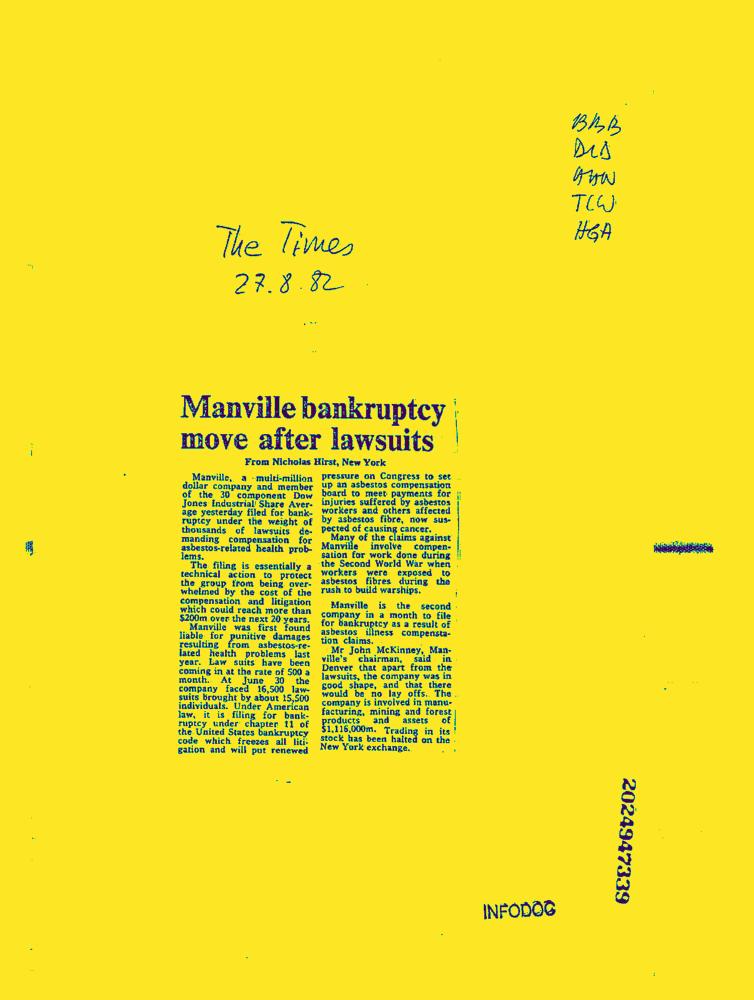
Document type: News-Article